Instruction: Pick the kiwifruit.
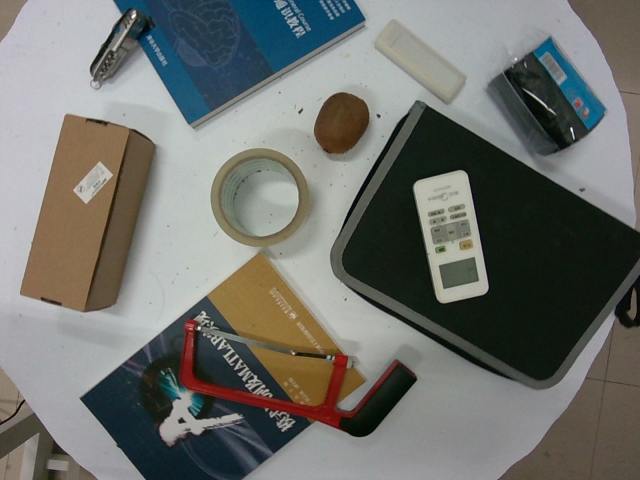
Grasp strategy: vertical